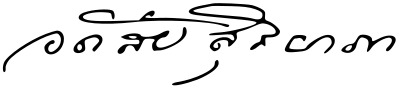
Signature of: adisaya suriyabha